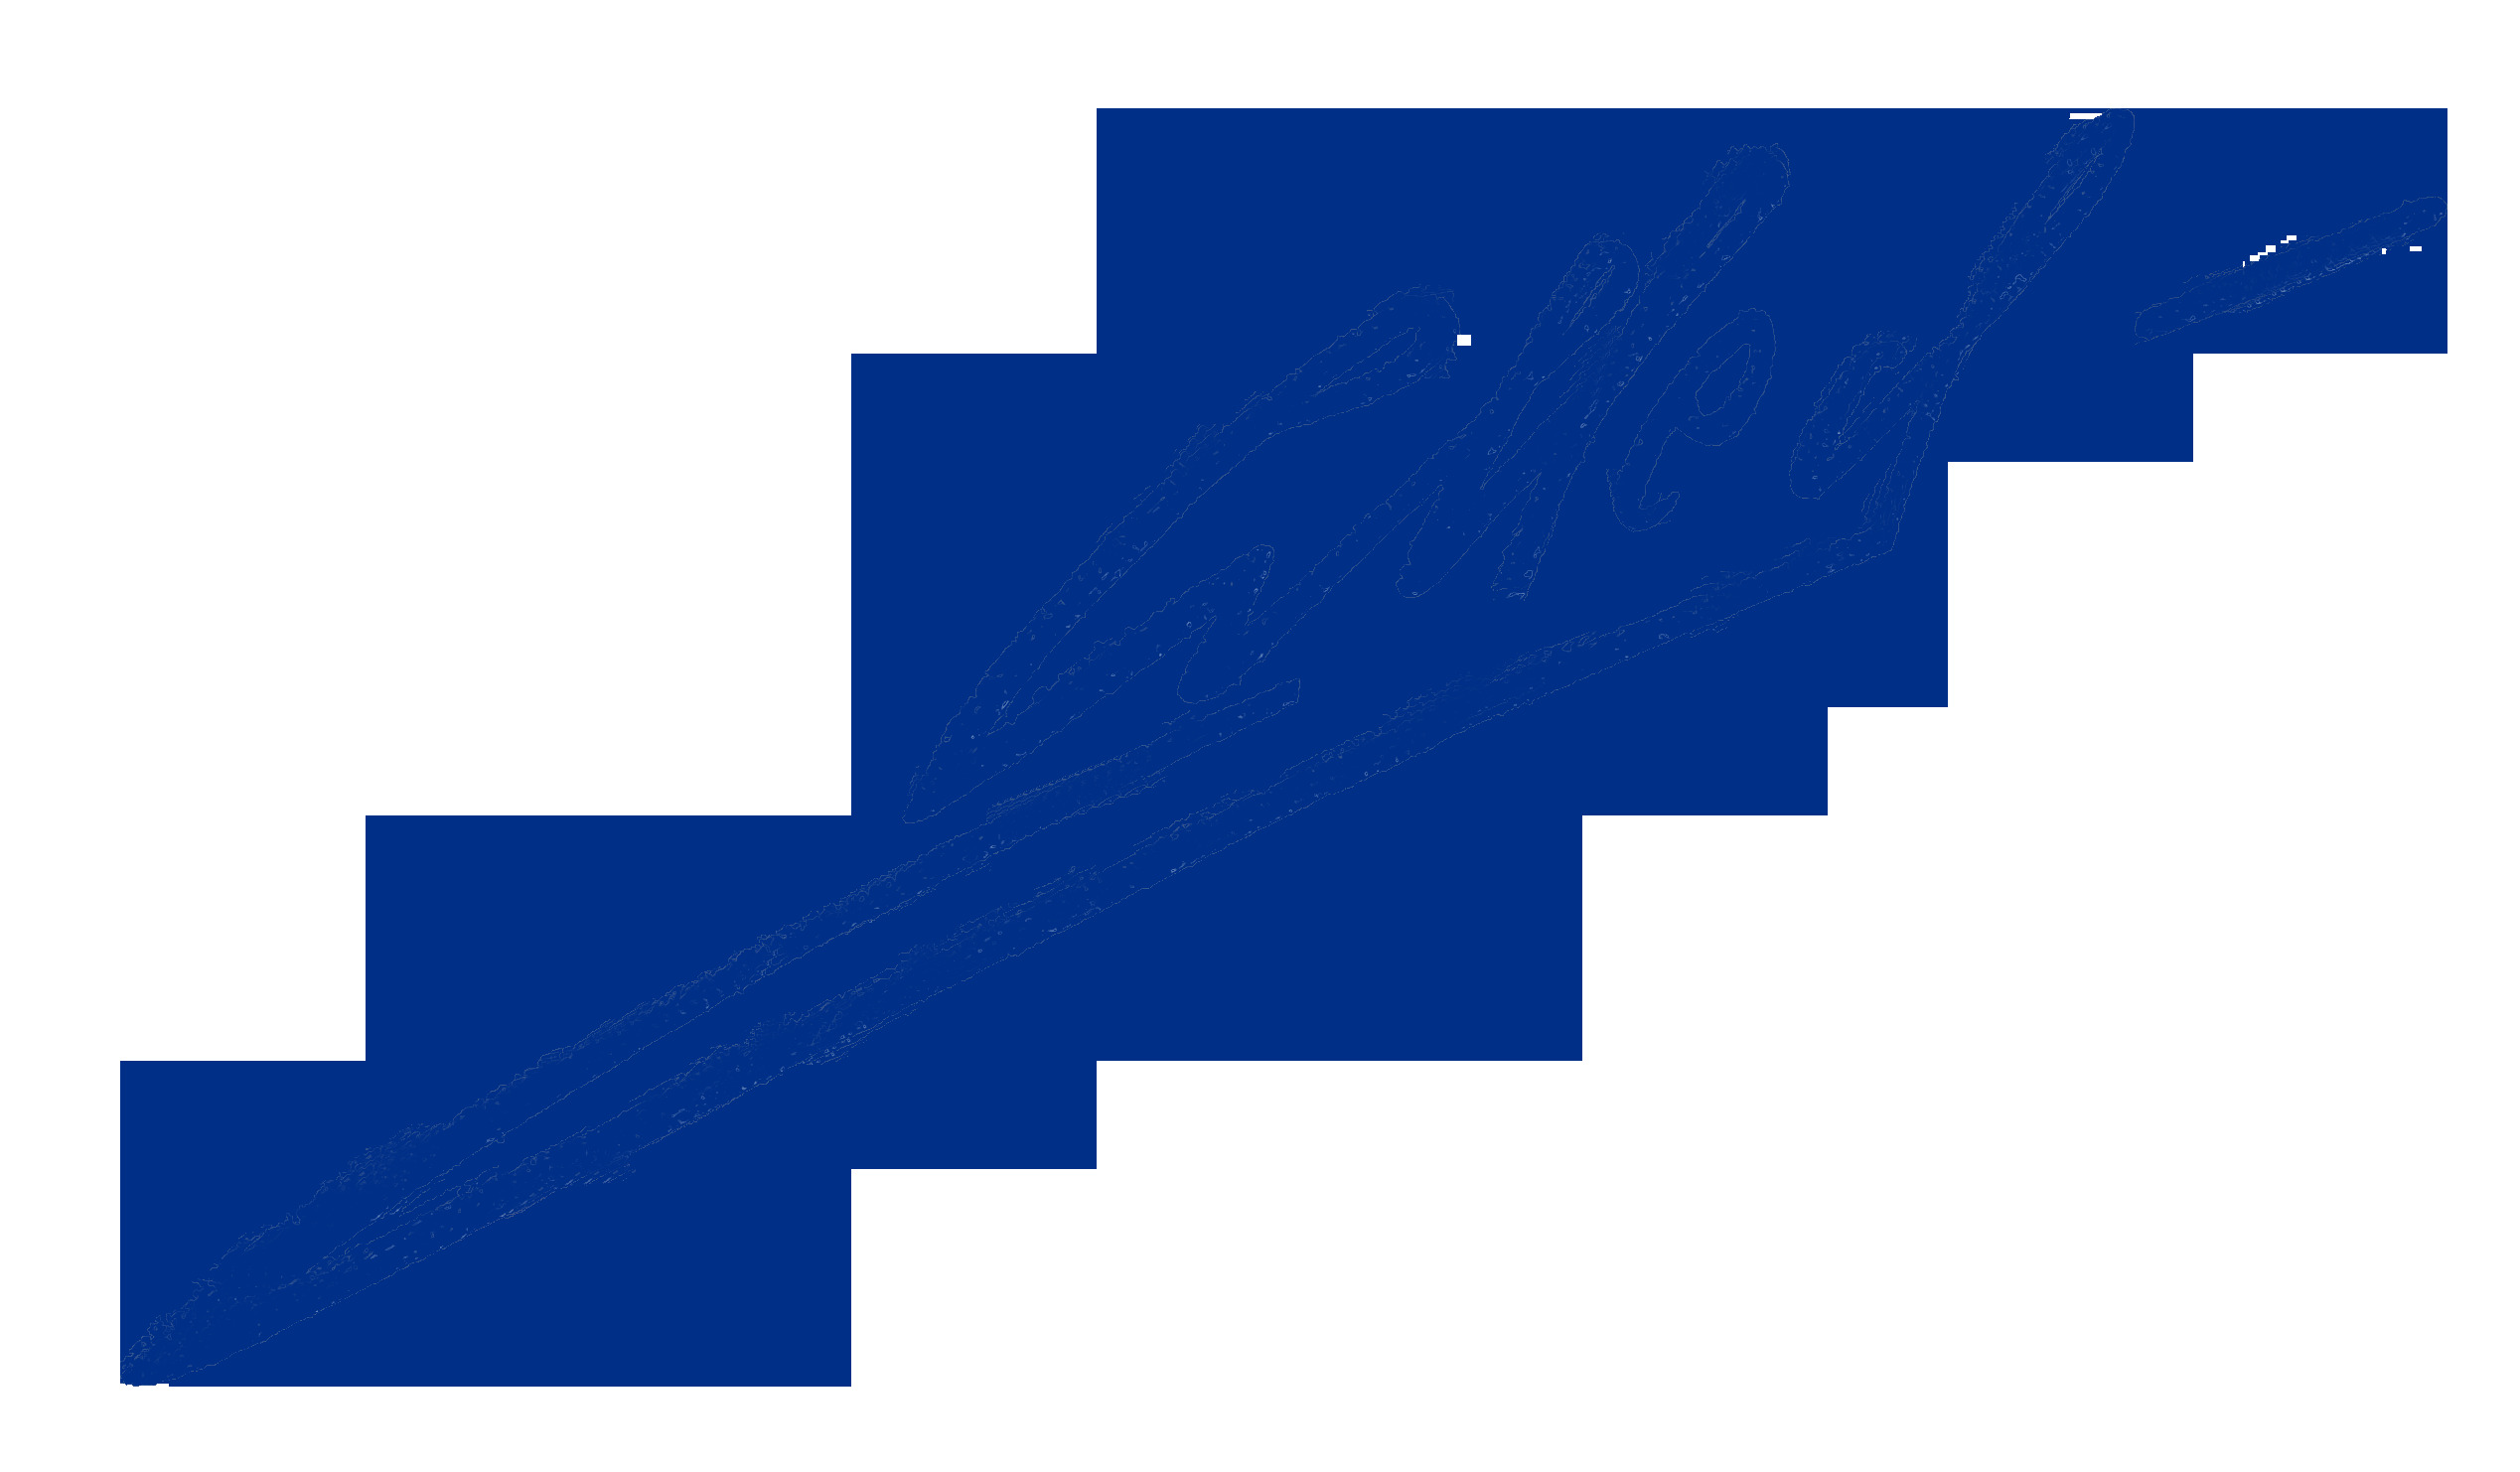
Signature of: sergey melnikov